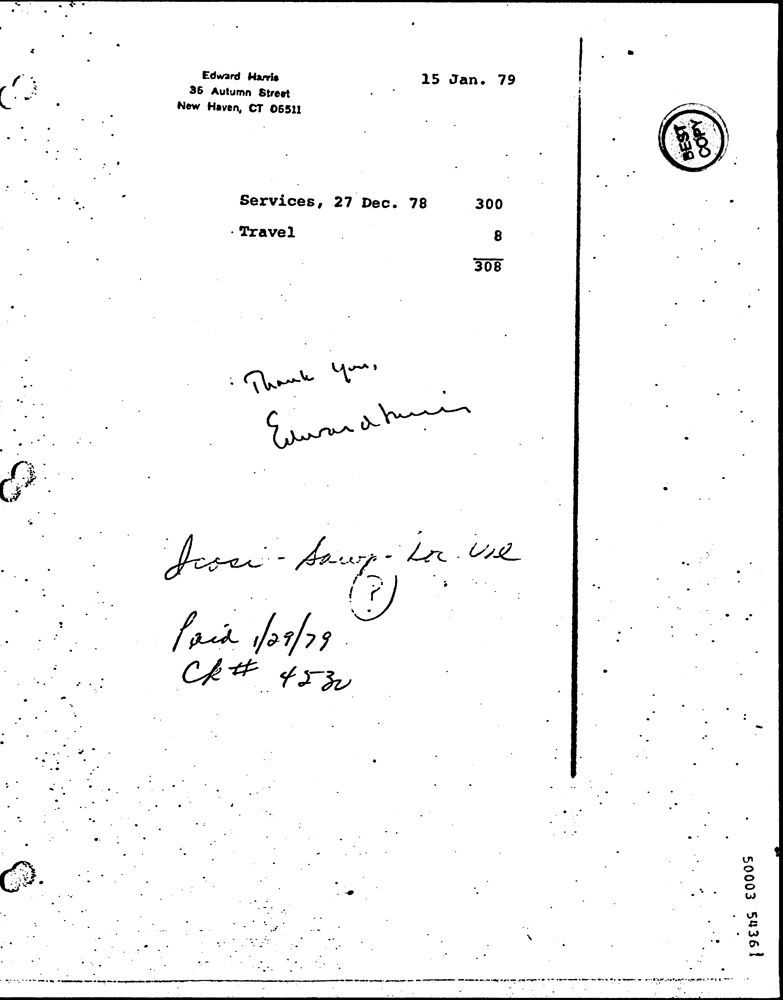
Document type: Invoice